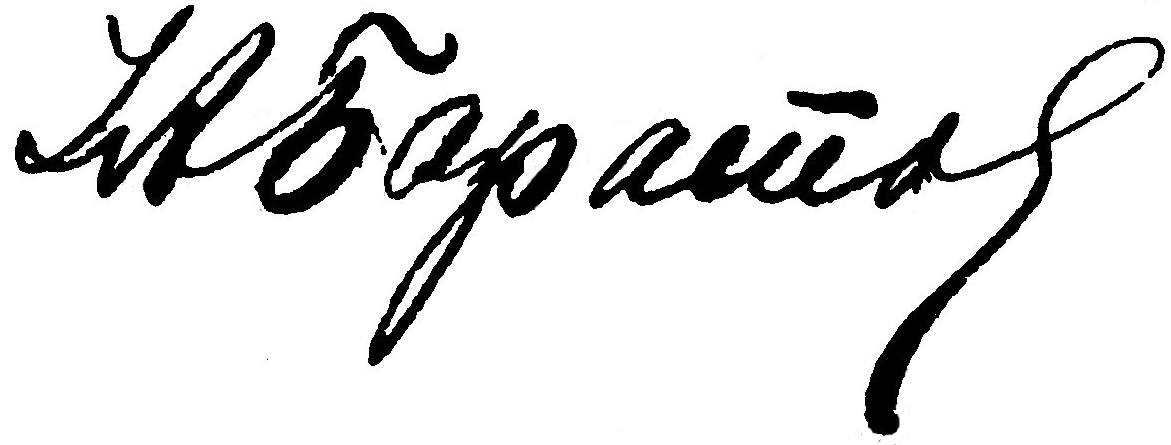
Signature of: iosif baratov